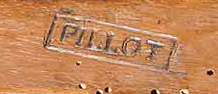
Signature of: pierre nicolas pillot